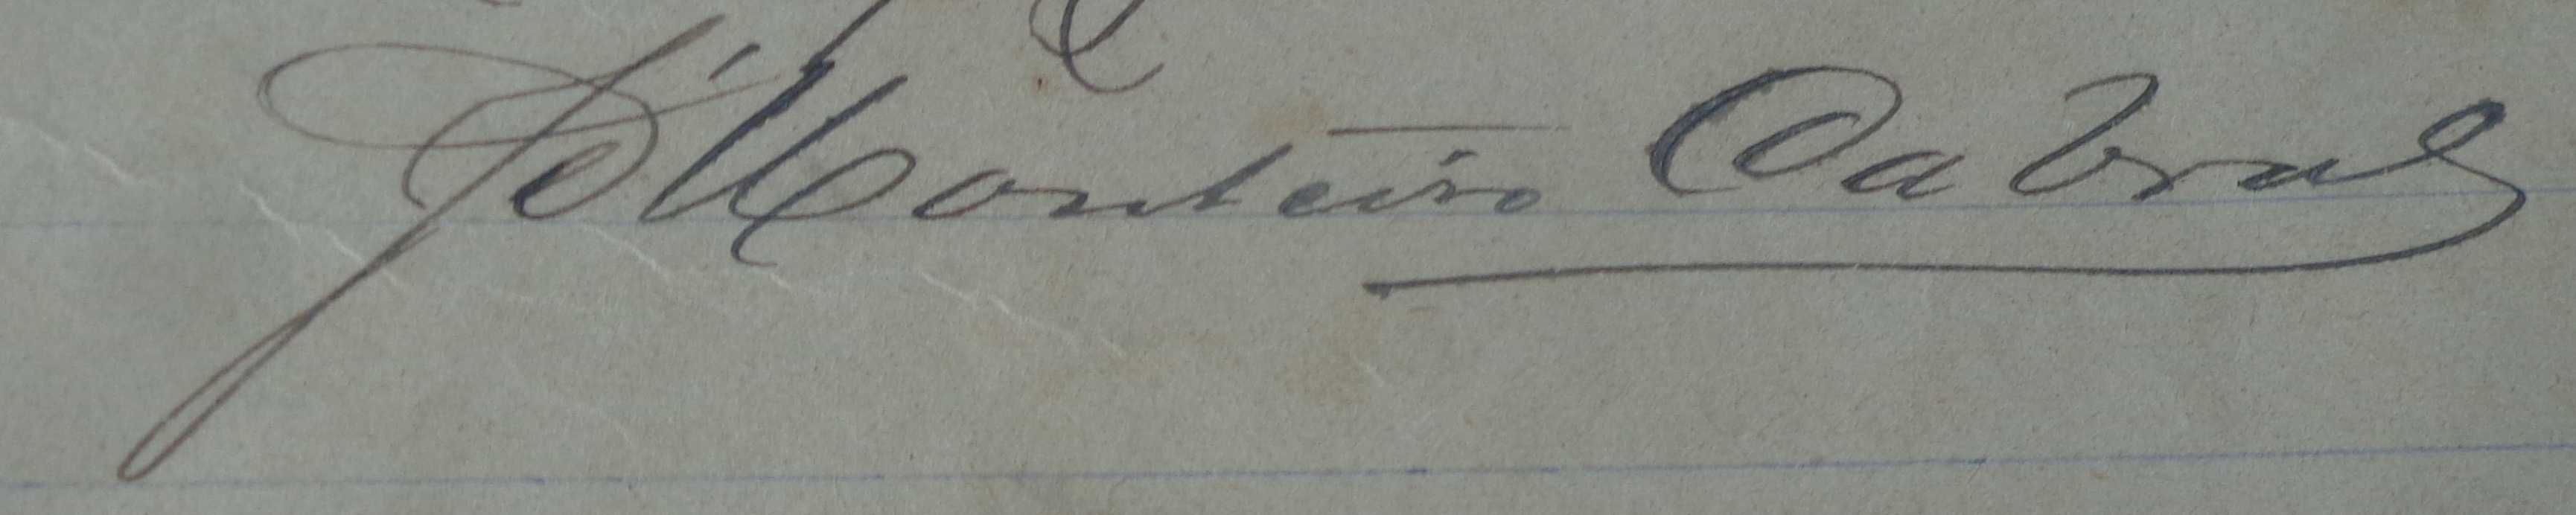
Signature of: josé monteiro cabral